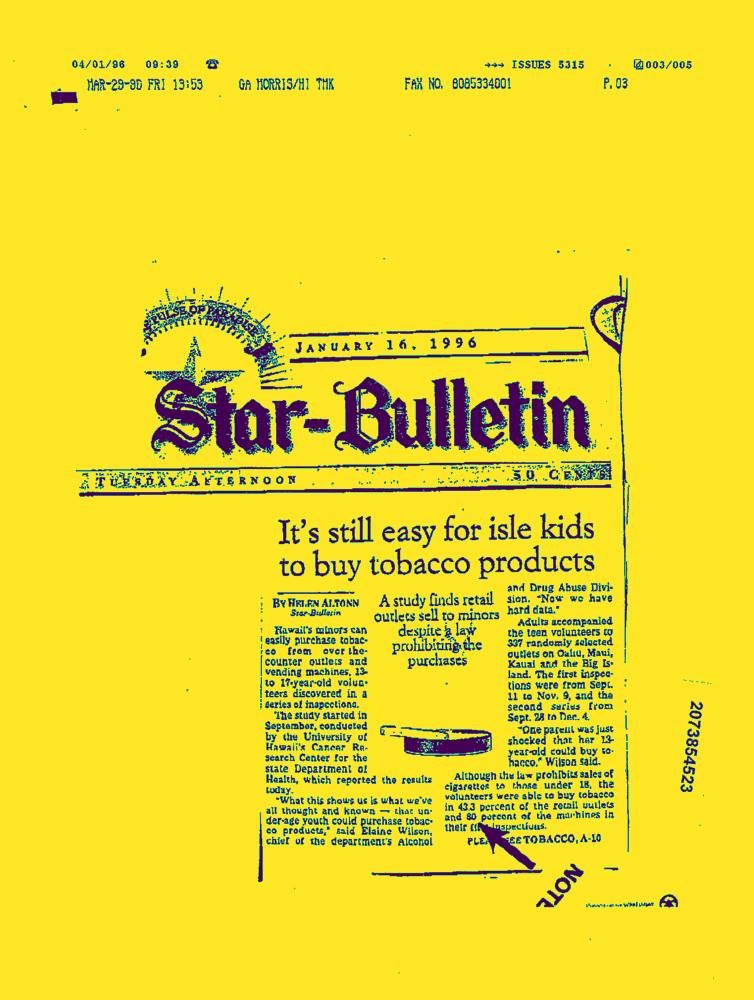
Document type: News-Article